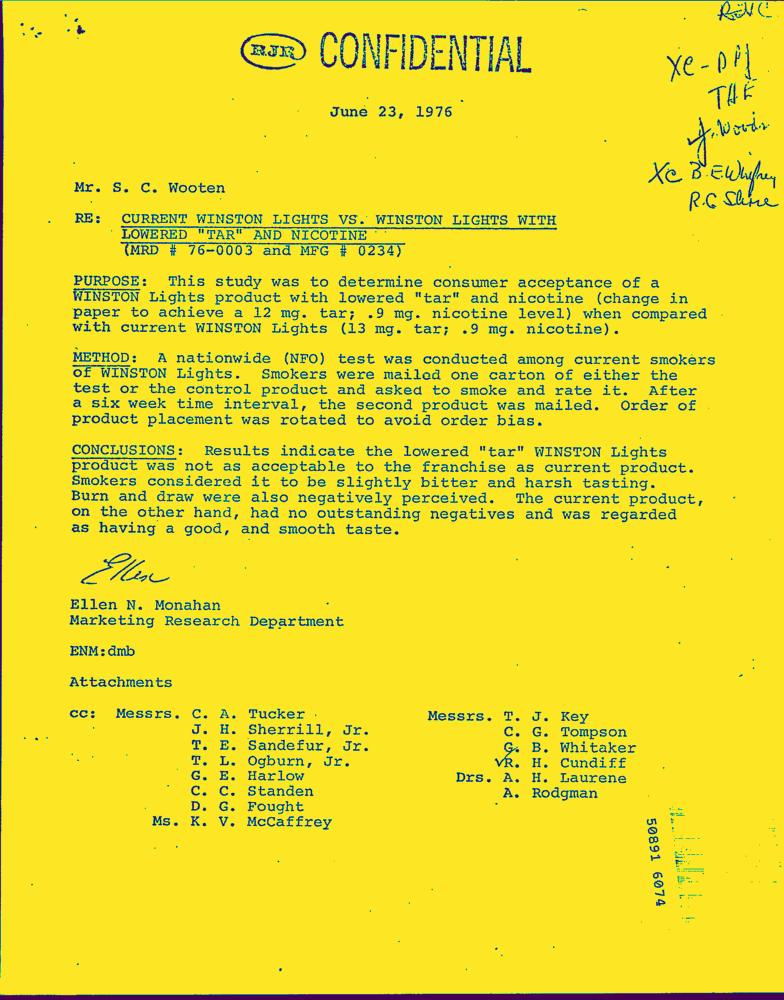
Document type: Letter-Doc